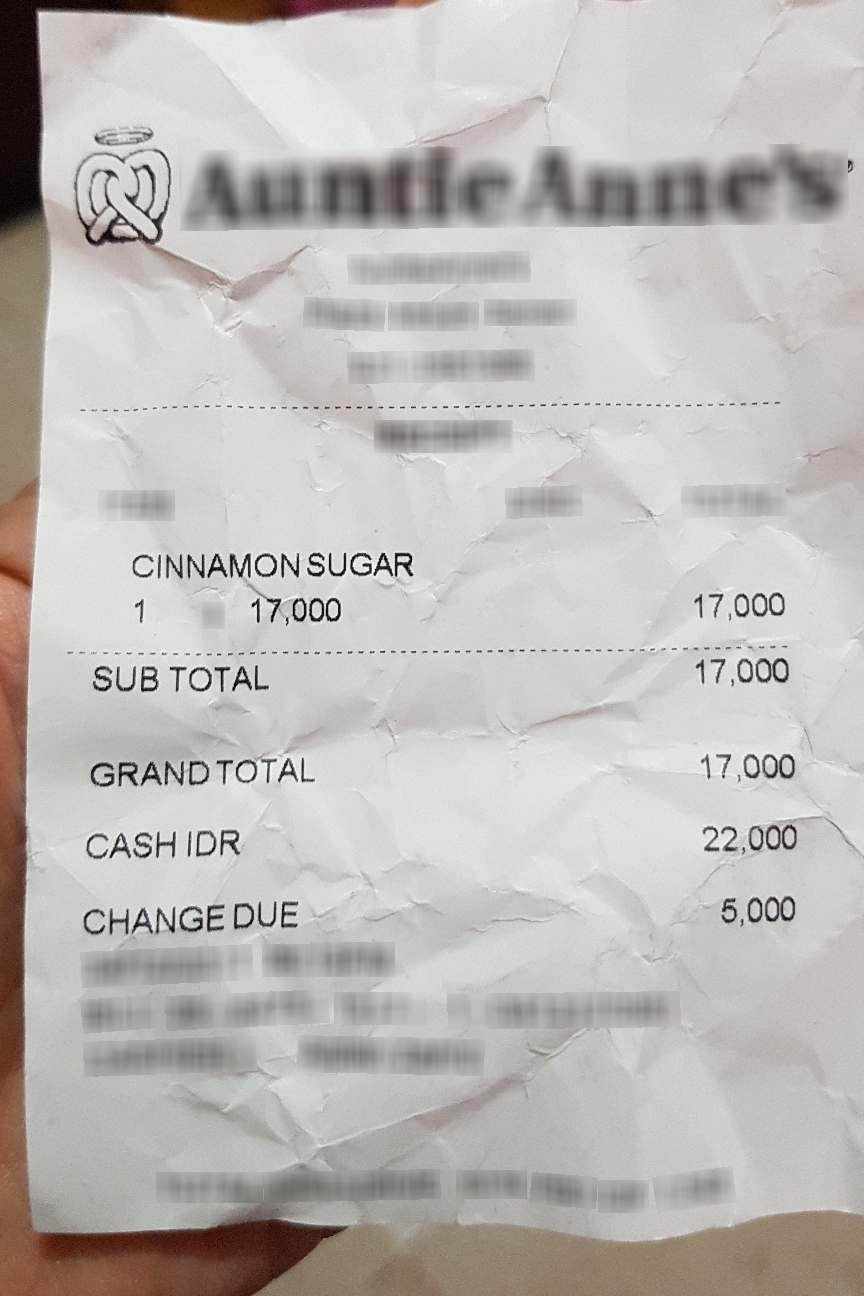
Number of items: 4
Subtotal: 17,000
Total: 17,000
OCR text regions:
text: CINNAMON SUGAR
text: 1
text: 17,000
text: 17,000
text: SUB TOTAL
text: 17,000
text: GRAND TOTAL
text: 17,000
text: CASH IDR
text: 22,000
text: CHANGE
text: DUE
text: 5,000